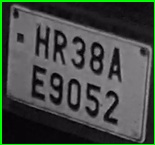
License plate number: HR 38AE 9052